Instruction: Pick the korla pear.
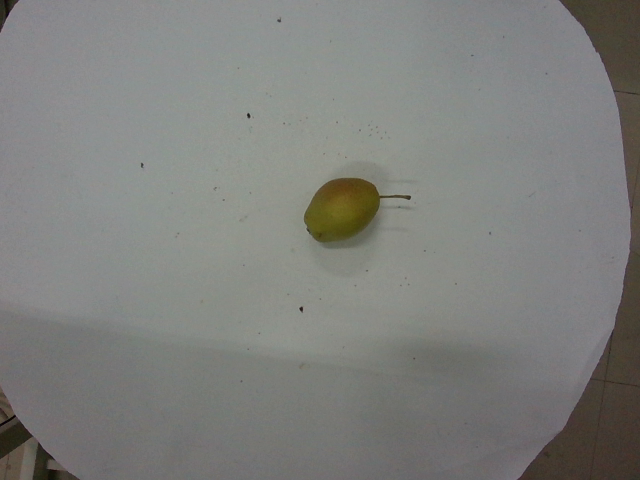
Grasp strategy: vertical